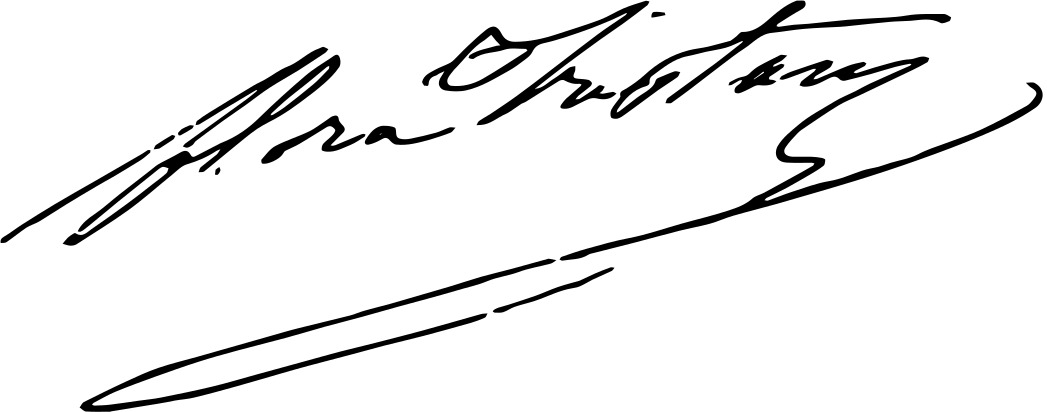
Signature of: flora tristan